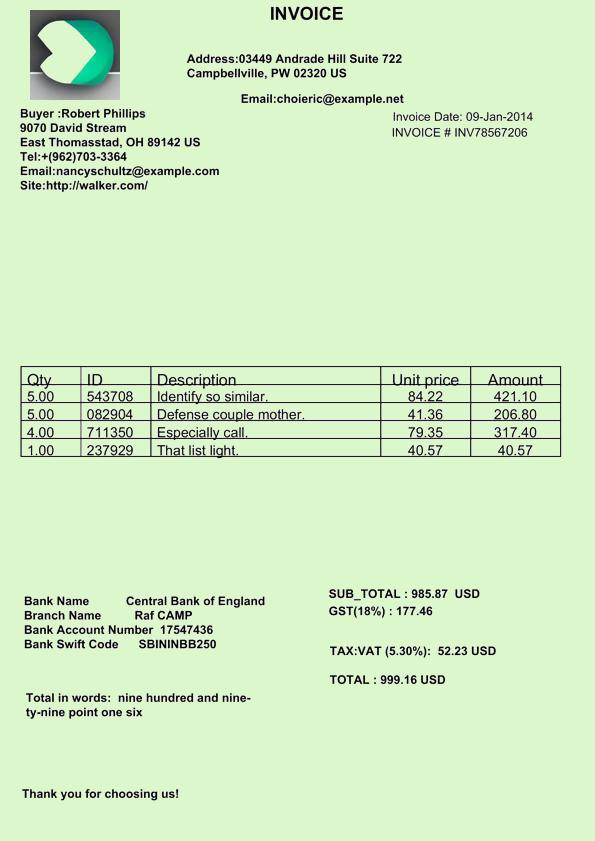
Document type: Invoice